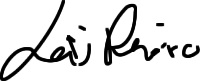
Signature of: lois pereiro